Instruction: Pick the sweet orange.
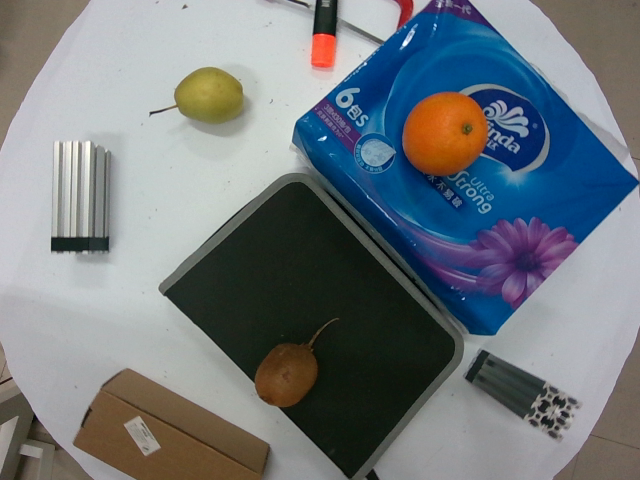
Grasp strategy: vertical